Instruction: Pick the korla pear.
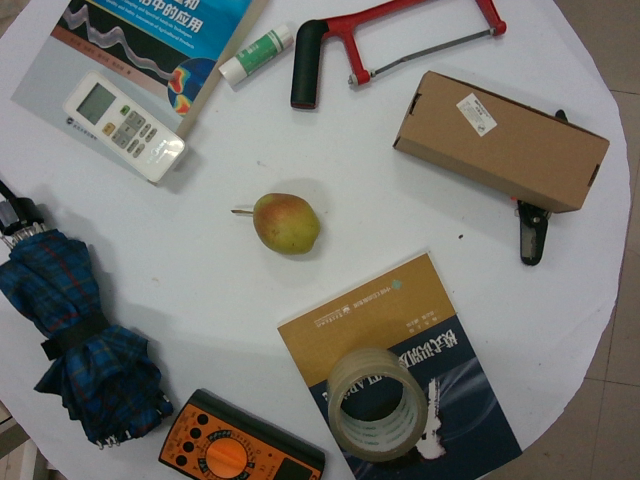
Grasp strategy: vertical